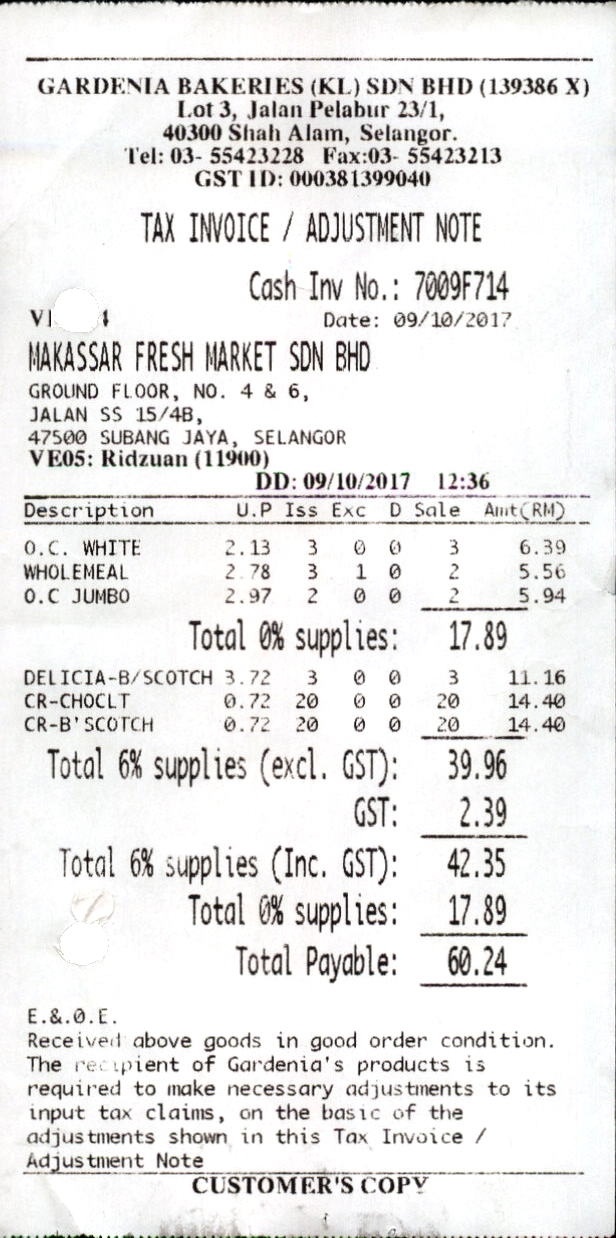
GARDENIA BAKERIES (KL) SDN BHD (139386 X)
LOT 3, JALAN PELABUR 23/1,
40300 SHAH ALAM, SELANGOR.
TEL: 03- 55423228
GST ID: 000381399040
TAX INVOICE / ADJUSTMENT NOTE
CASH INV NO.: 7009F714
VI
DATE: 09/10/2017
MAKASSAR FRESH MARKET SDN BHD
GROUND FLOOR, NO. 4 & 6,
JALAN SS 15/4B,
47500 SUBANG JAYA, SELANGOR
VE05: RIDZUAN (11900)
DD: 09/10/2017
DESCRIPTION
U.P
ISS
EXC
D
SALE
AMT(RM)
O.C. WHITE
2.13
3
0
0
3
6.39
WHOLEMEAL
2.78
3
1
0
2
5.56
O.C JUMBO
2.97
2
0
0
2
5.94
TOTAL 0% SUPPLIES:
17.89
DELICIA-B/SCOTCH
3.72
3
0
0
3
11.16
CR-CHOCLT
0.72
20
0
0
20
14.40
CR-B'SCOTCH
0.72
20
0
0
20
14.40
TOTAL 6% SUPPLIES (EXCL. GST):
39.96
GST:
2.39
TOTAL 6% SUPPLIES (INC. GST):
42.35
TOTAL 0% SUPPLIES:
17.89
TOTAL PAYABLE:
60.24
E.&.0.E.
RECEIVED ABOVE GOODS IN GOOD ORDER CONDITION.
THE RECIPIENT OF GARDENIA'S PRODUCTS IS
REQUIRED TO MAKE NECESSARY ADJUSTMENTS TO ITS
INPUT TAX CLAIMS, ON THE BASIC OF THE
ADJUSTMENTS SHOWN IN THIS TAX INVOICE /
ADJUSTMENT NOTE
CUSTOMER'S COPY
FAX:03- 55423213
I